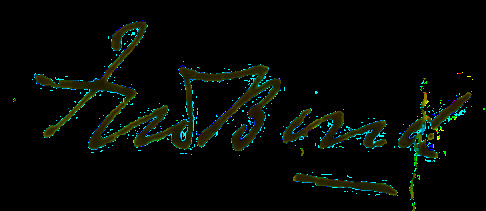
Signature of: frederick bond